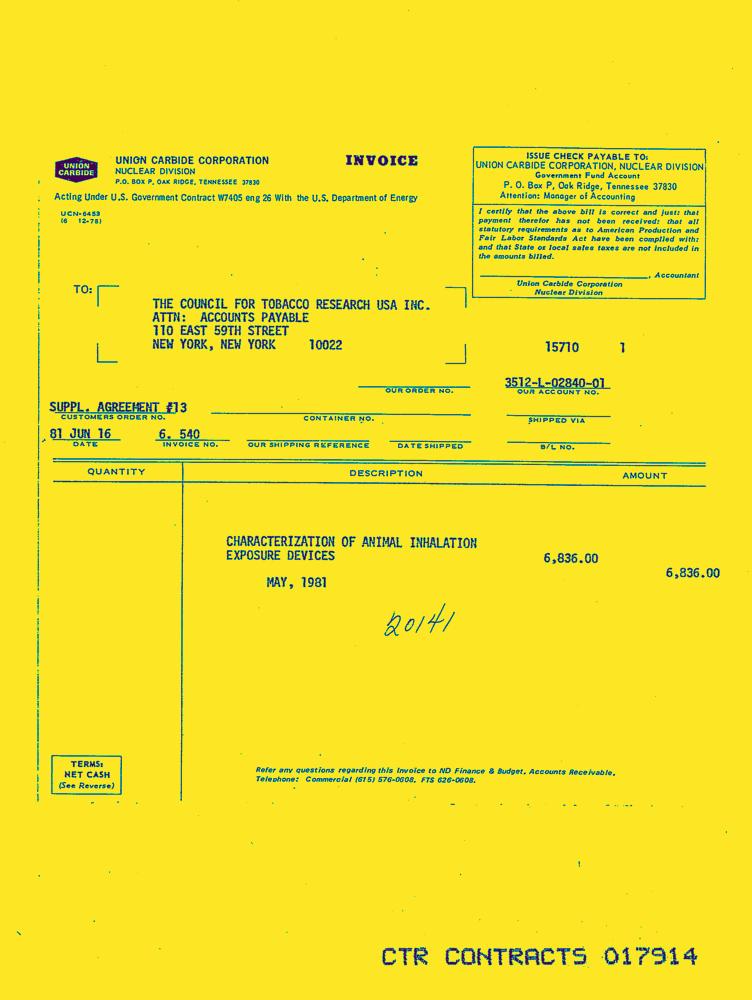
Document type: Invoice-Doc